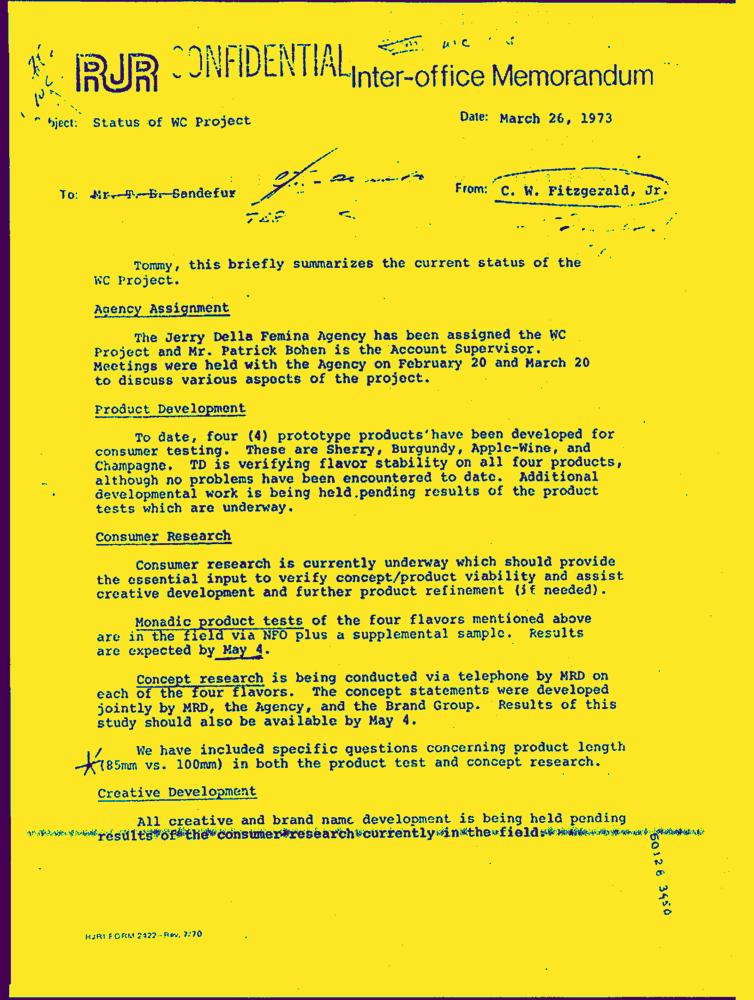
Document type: Letter-Doc